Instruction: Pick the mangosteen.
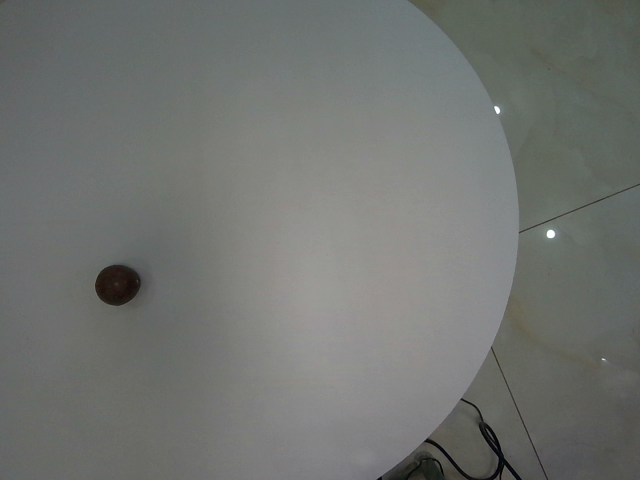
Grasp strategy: vertical